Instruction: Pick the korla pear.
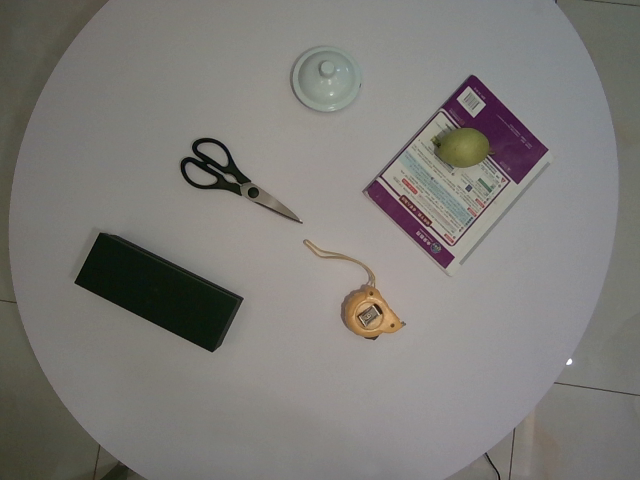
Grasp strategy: vertical